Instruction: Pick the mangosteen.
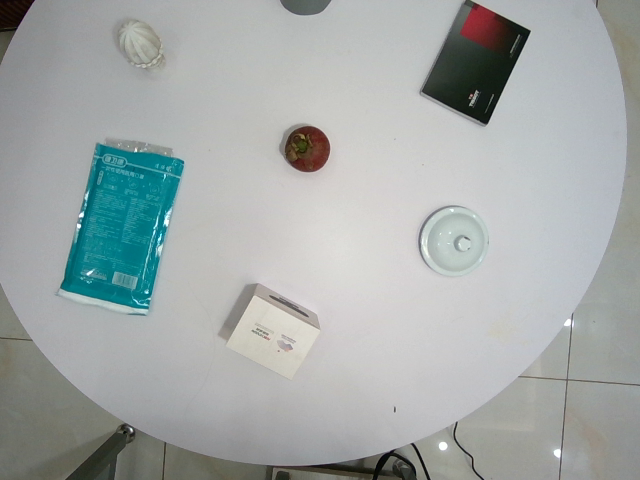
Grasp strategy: vertical